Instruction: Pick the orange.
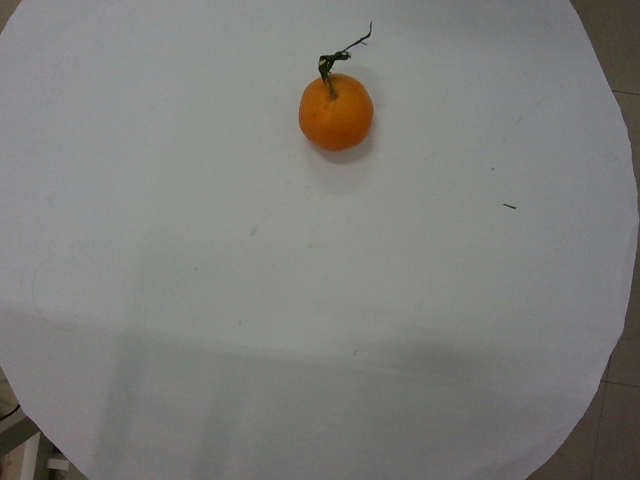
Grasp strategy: vertical